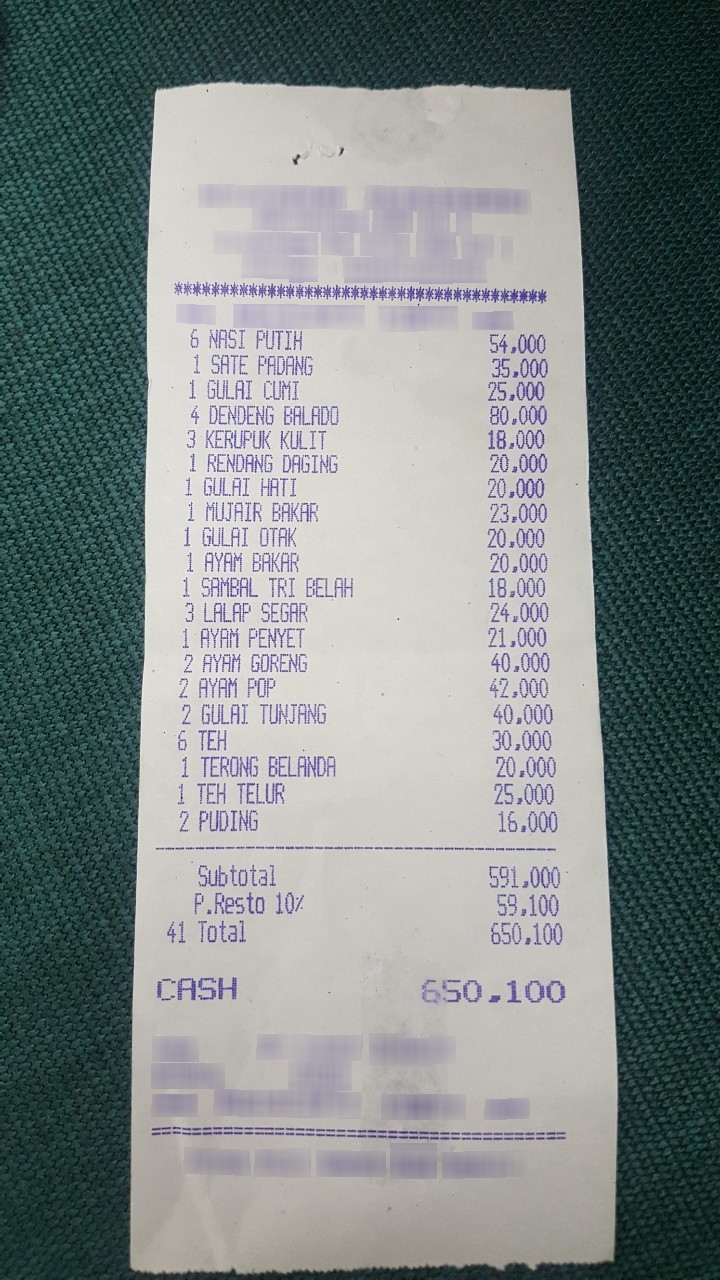
Number of items: 20
Subtotal: 591,000
Tax: 59,100
Total: 650,100
OCR text regions:
text: 6
text: NASI
text: PUTIH
text: 54,000
text: 1
text: SATE
text: PADANG
text: 35,000
text: 1
text: GULAI
text: CUMI
text: 25,000
text: 4
text: DENDENG
text: BALADO
text: 80,000
text: 3
text: KERUPUK
text: KULIT
text: 18,000
text: 1
text: RENDANG
text: DAGING
text: 20,000
text: 1
text: GULAI
text: HATI
text: 20,000
text: 1
text: MUJAIR
text: BAKAR
text: 23,000
text: 1
text: GULAI
text: OTAK
text: 20,000
text: 1
text: AYAM
text: BAKAR
text: 20,000
text: 1
text: SAMBAL
text: TRI
text: BELAH
text: 18,000
text: 3
text: LALAP
text: SEGAR
text: 24,000
text: 1
text: AYAM
text: PENYET
text: 21,000
text: 2
text: AYAM
text: GORENG
text: 40,000
text: 2
text: AYAM
text: POP
text: 42,000
text: 2
text: GULAI
text: TUNJANG
text: 40,000
text: 6
text: TEH
text: 30,000
text: 1
text: TERONG
text: BELANDA
text: 20,000
text: 1
text: TEH
text: TELUR
text: 25,000
text: 2
text: PUDING
text: 16,000
text: Subtotal
text: 591,000
text: P.Resto
text: 10%
text: 59,100
text: Total
text: 650,100
text: CASH
text: 650,100
text: 41